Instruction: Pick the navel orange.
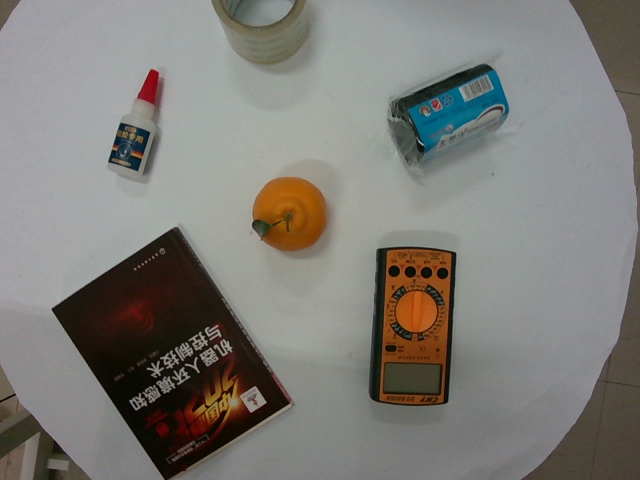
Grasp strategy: vertical